Question: How does the patient history play a role?
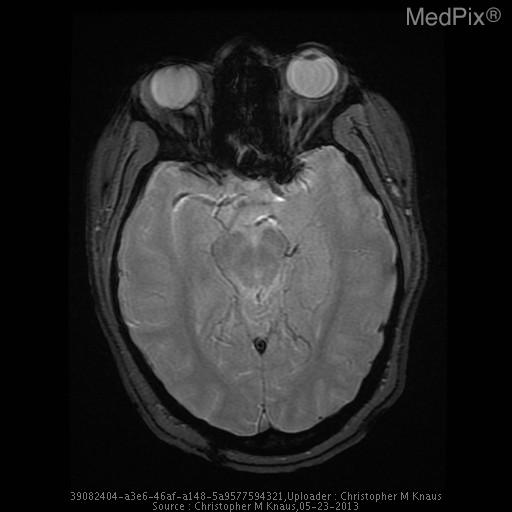
Answer: The patient's history of 17 yo girl presents with left sided facial weakness and numbness and the worst headache of her life that is rated 10/10.  The headache has been progressive for about 24 hours.  She has a history of migraine, but the patient states that her current headache does not feel like her typical migraine headache. is key in understanding the case.